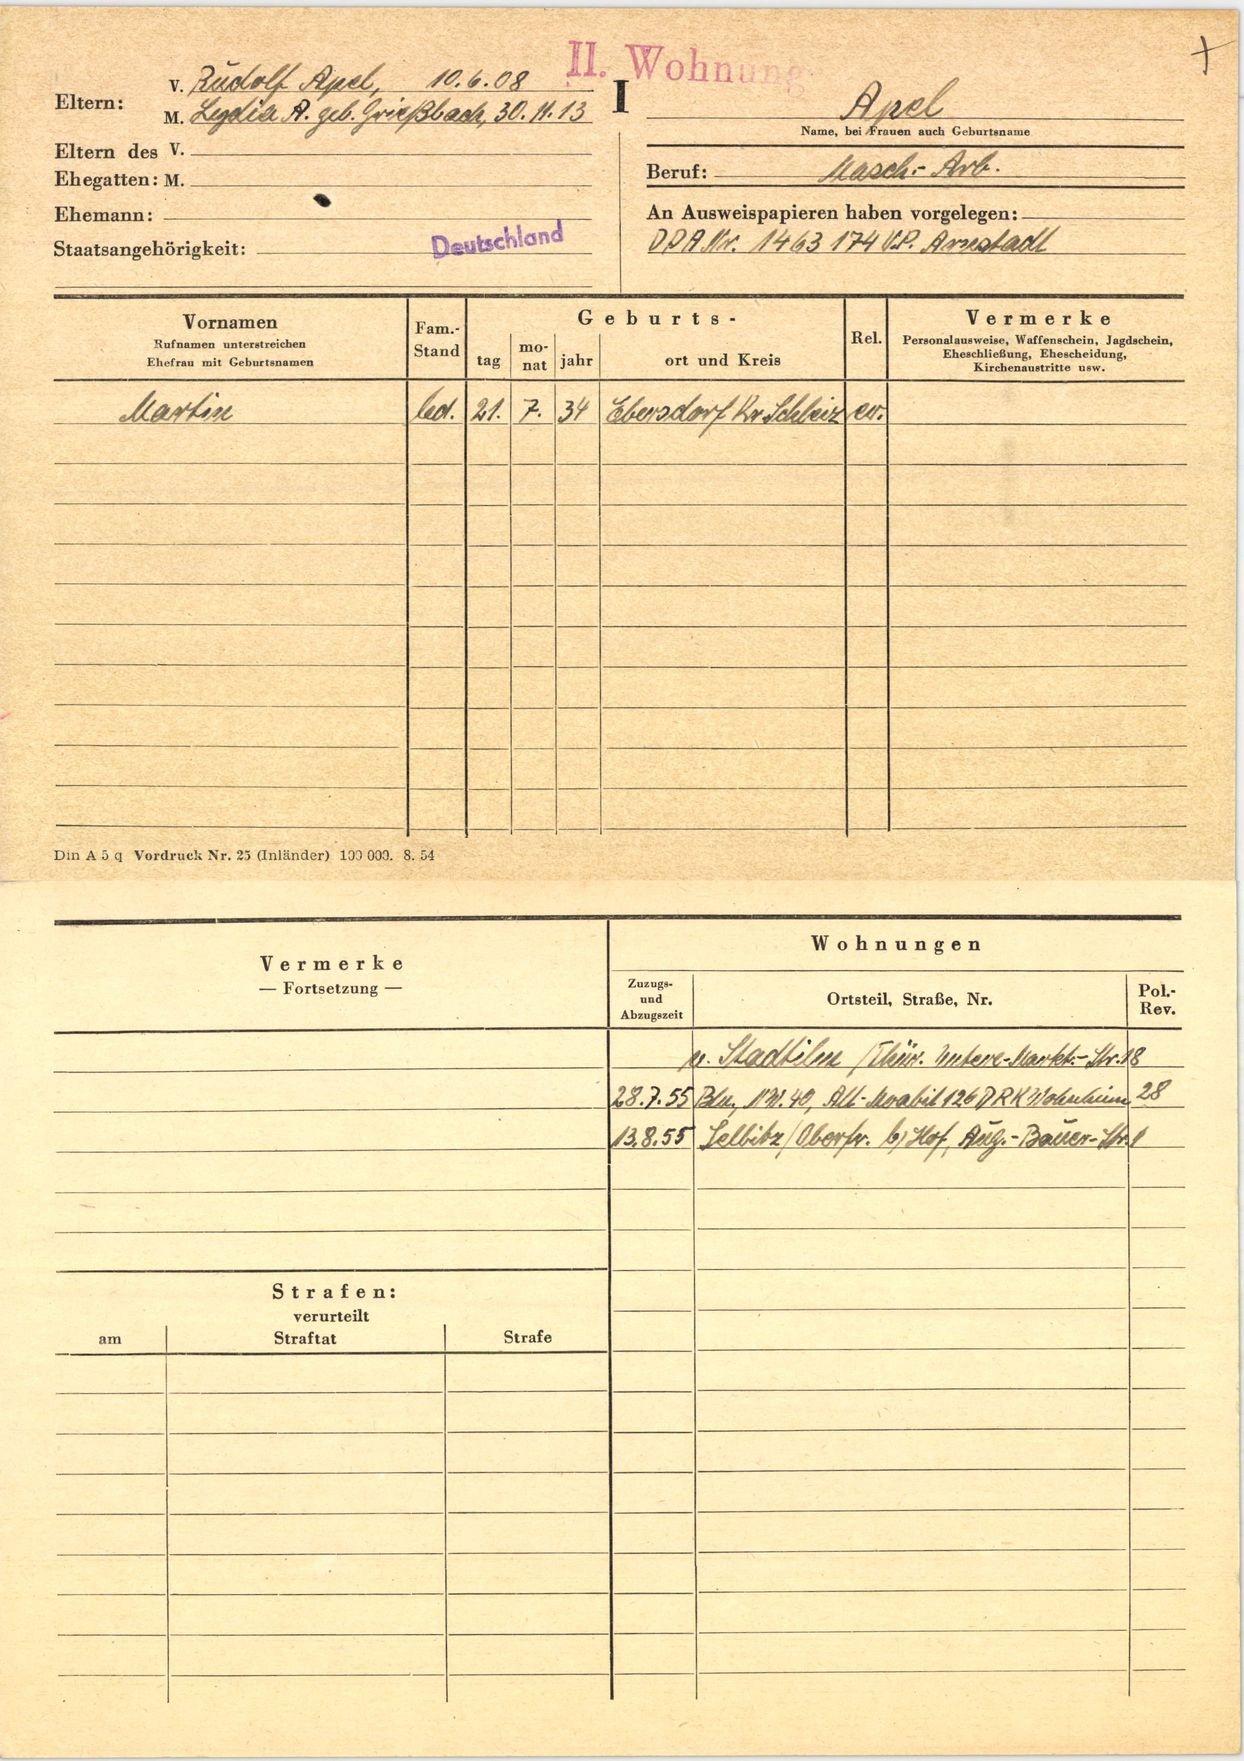
Apel